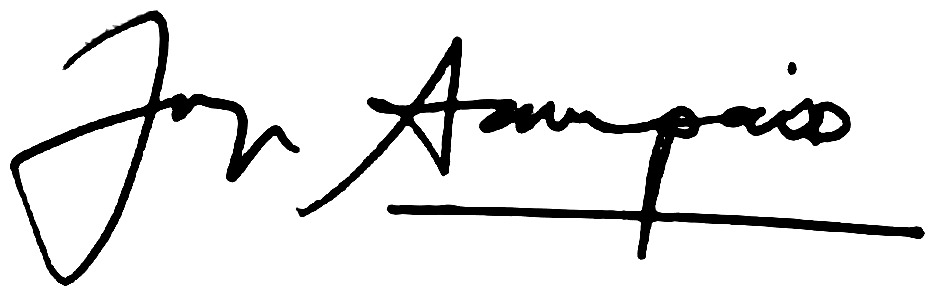
Signature of: jorge sampaio